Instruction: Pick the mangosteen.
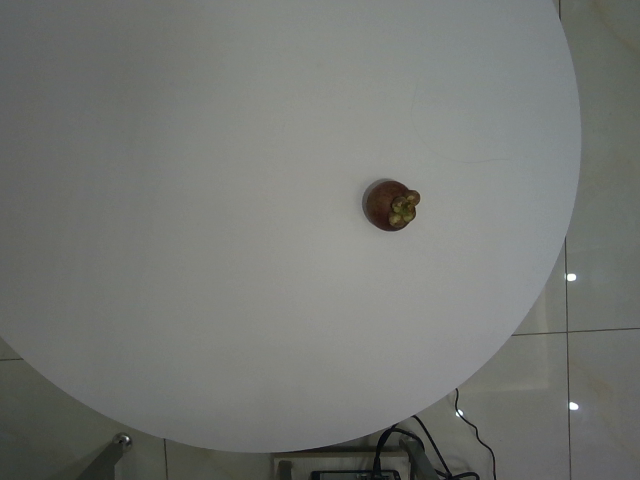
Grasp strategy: vertical